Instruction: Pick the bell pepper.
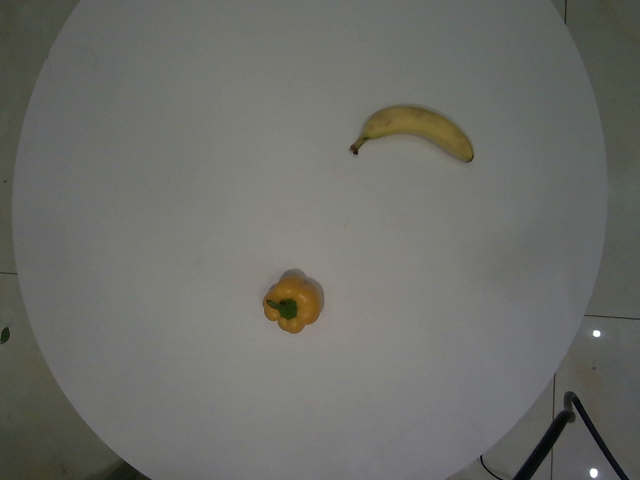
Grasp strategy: vertical